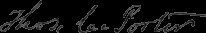
Signature of: thomas conrad porter